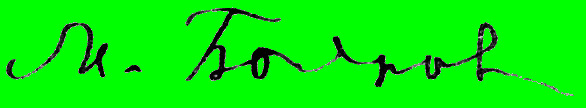
Signature of: maria bolkhvitinova